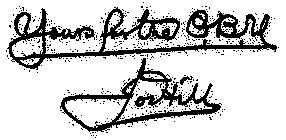
Signature of: joe hill